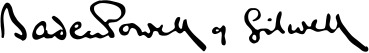
Signature of: robert baden powell 1st baron baden powell